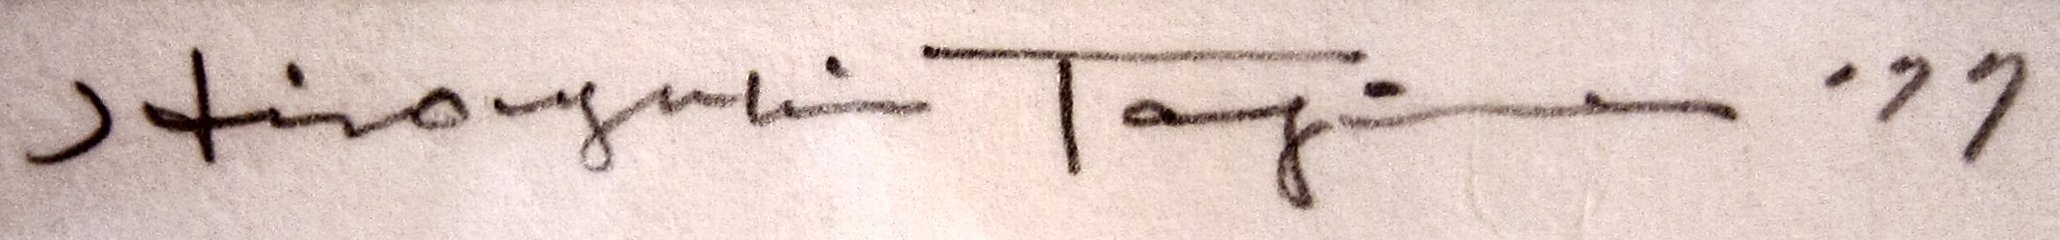
Signature of: hiroyuki tajima